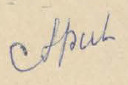
Signature of: andré toutain